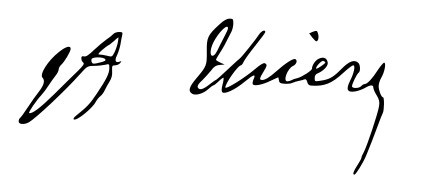
Signature of: adolphe thiers